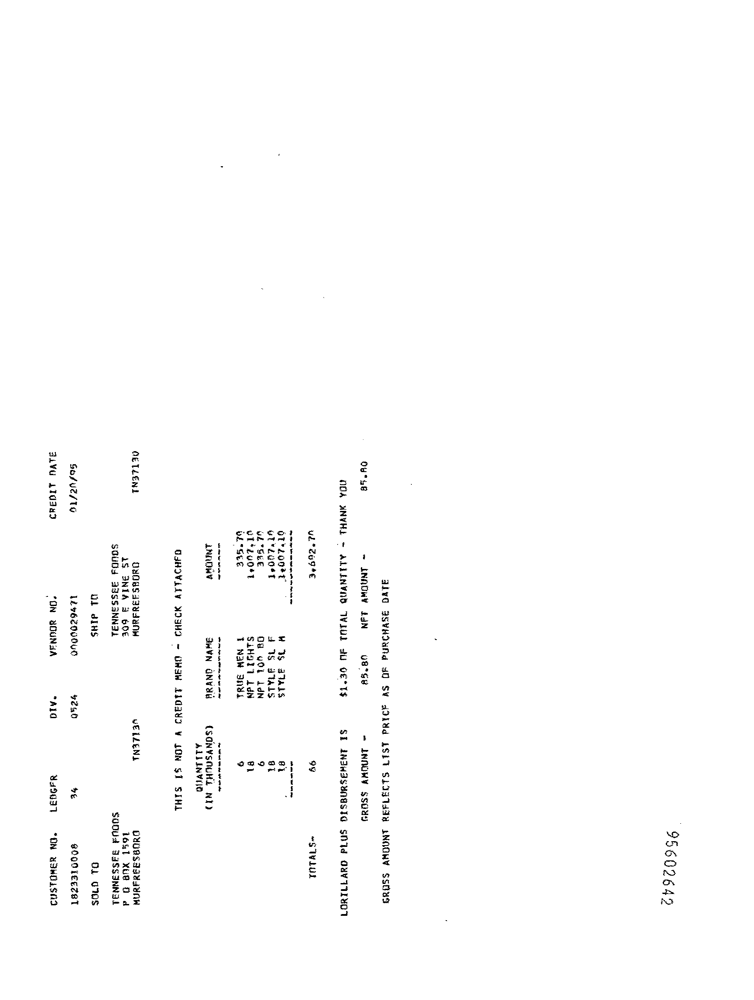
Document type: Invoice